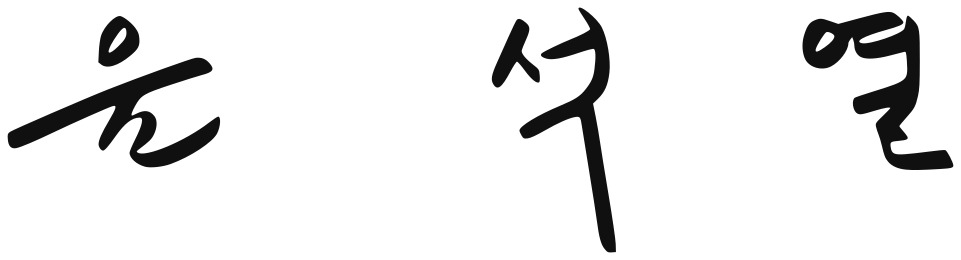
Signature of: yoon suk yeol